Question: What type of tax is indicated in the document, personal property or real estate?
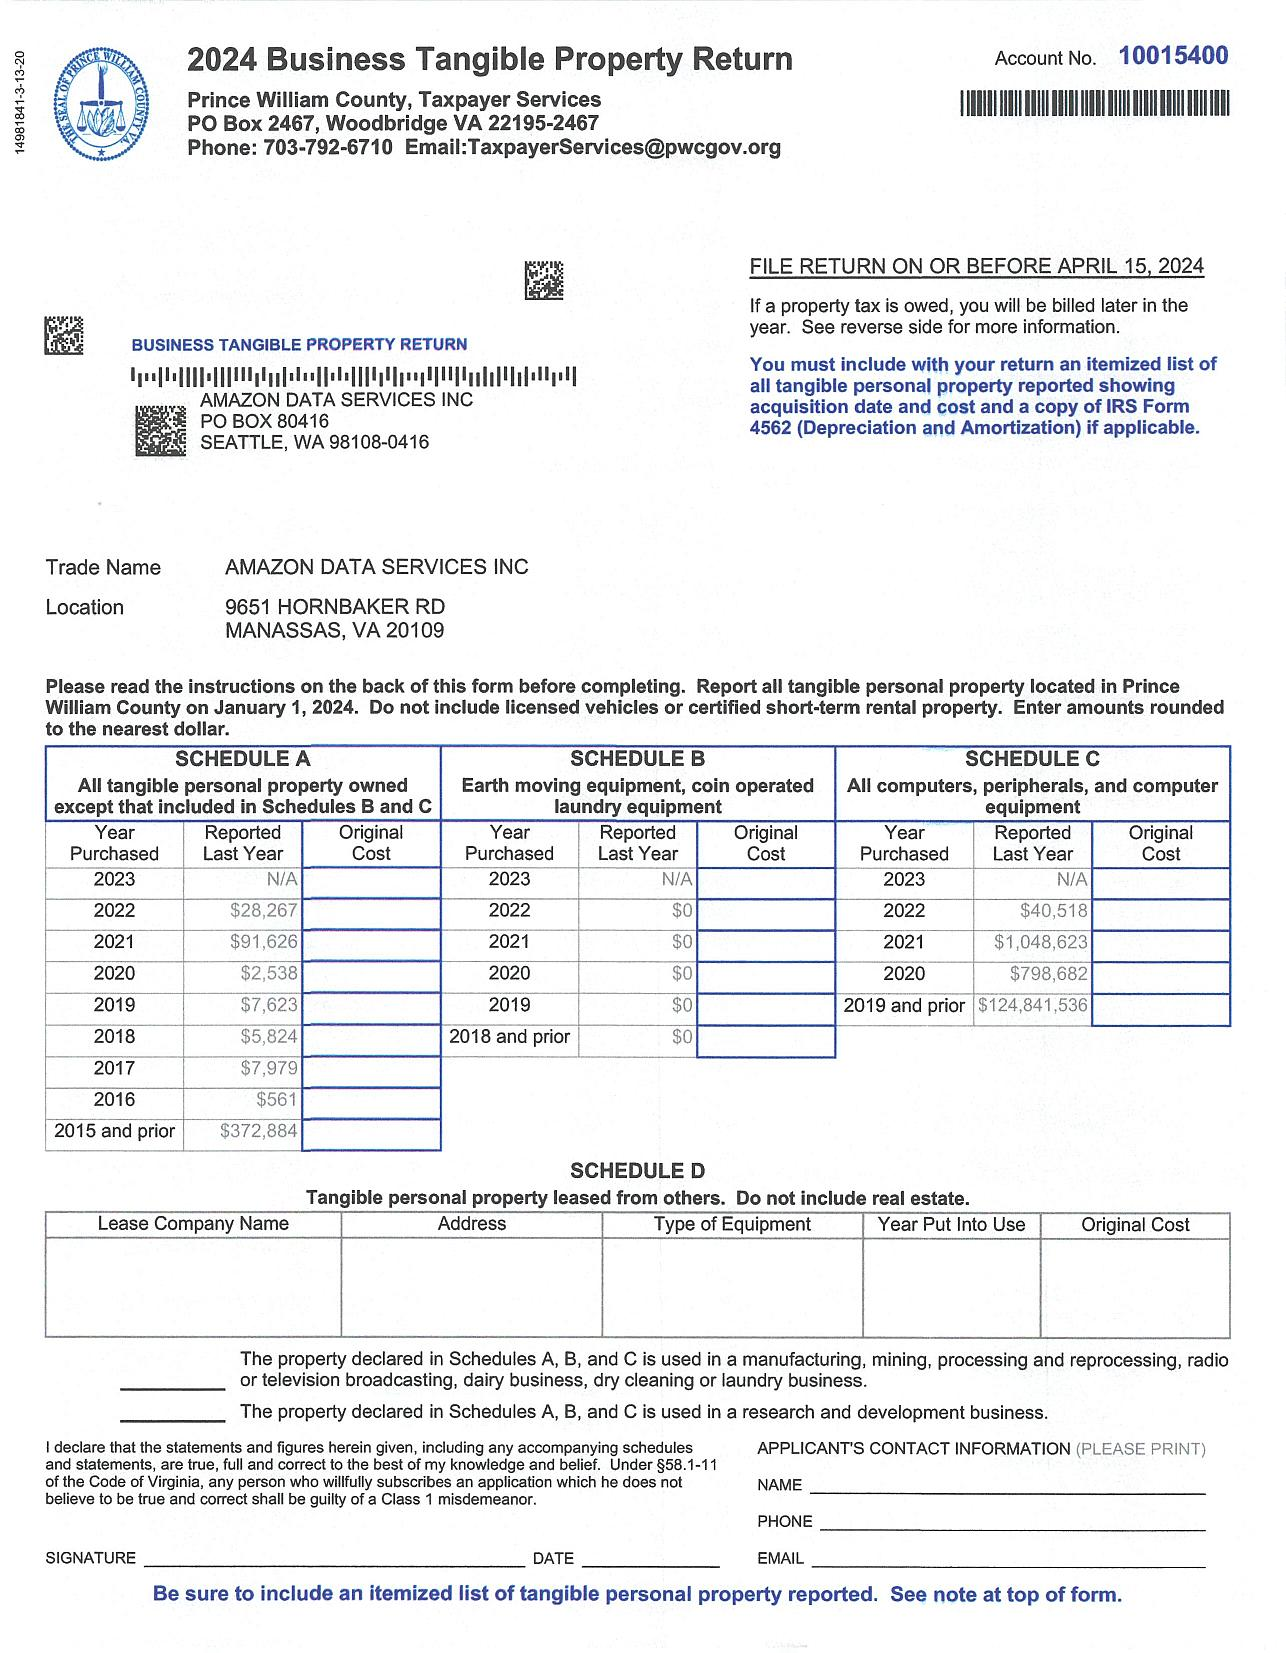
Answer: "Business Tangible Property Return"